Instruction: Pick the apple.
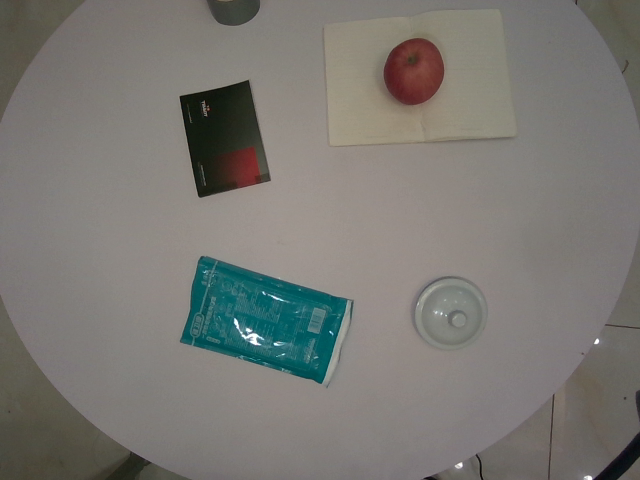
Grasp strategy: vertical